Question: What was observed in the imaging?
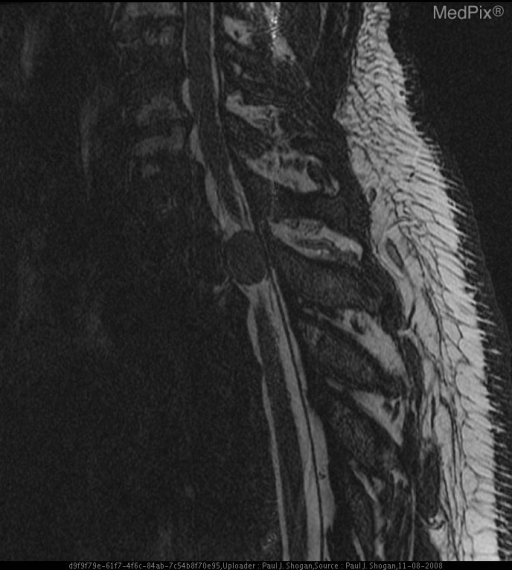
Answer: The imaging shows An intradural extramedullary mass is seen at the T2 level measuring 1.2 cm AP x 1.1 cm transverse x 1.7 cm craniocaudad. This mass causes mild compression and leftward shift of the spinal cord. Subtle hyperintense T2 signal abnormality is noted within the mass, and uniformly enhances following gadolinium DTPA. There is a no dural tail. The spinal cord is normal in signal. No neural foraminal extension is seen. An intradural extramedullary mass is seen at the T2 level measuring 1.2 cm AP x 1.1 cm transverse x 1.7 cm craniocaudad. This mass causes mild compression and leftward shift of the spinal cord. Subtle hyperintense T2 signal abnormality is noted within the mass, and uniformly enhances following gadolinium DTPA. There is a no dural tail. The spinal cord is normal in signal. No neural foraminal extension is seen..